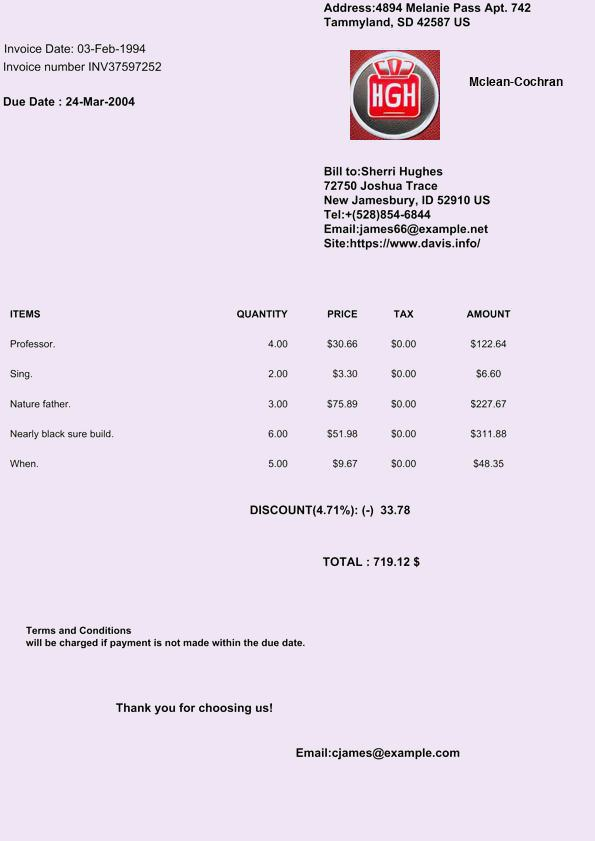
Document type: Invoice